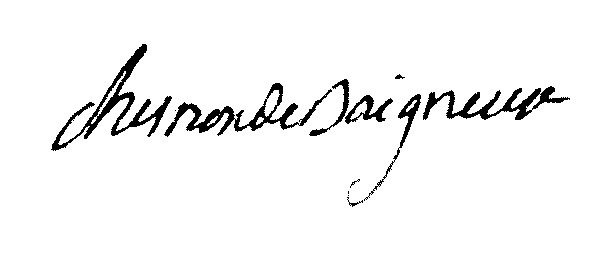
Signature of: pierre bertrand chesnon de baigneux